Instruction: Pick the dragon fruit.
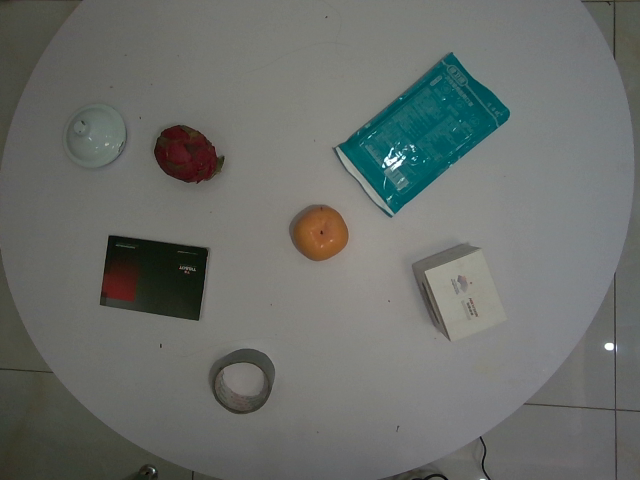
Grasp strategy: vertical